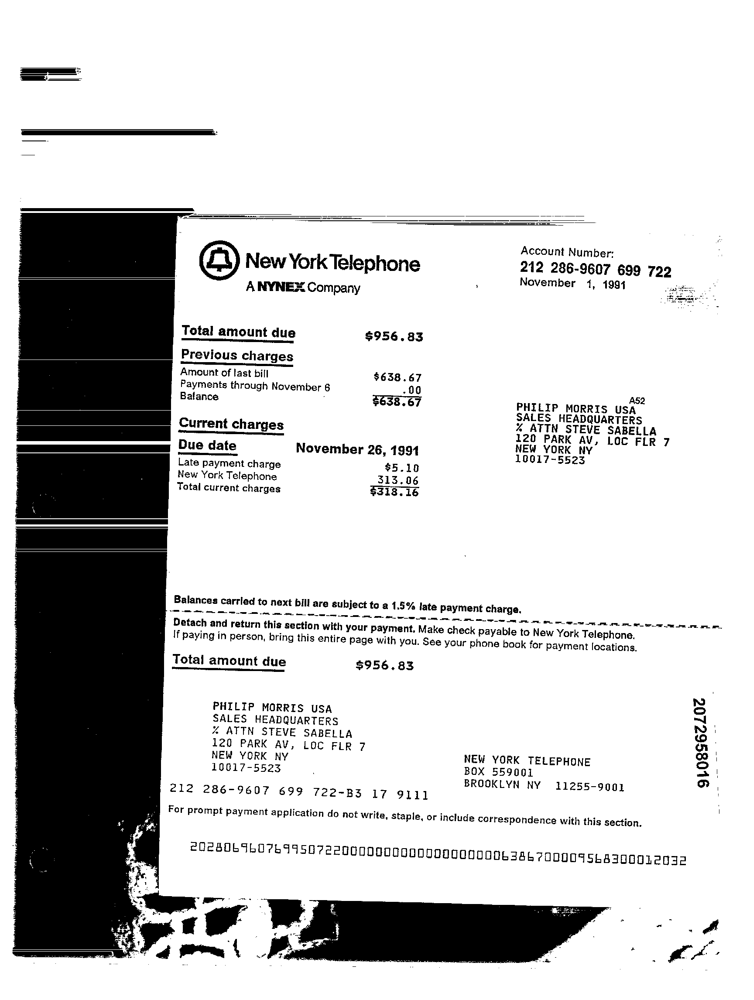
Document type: Invoice